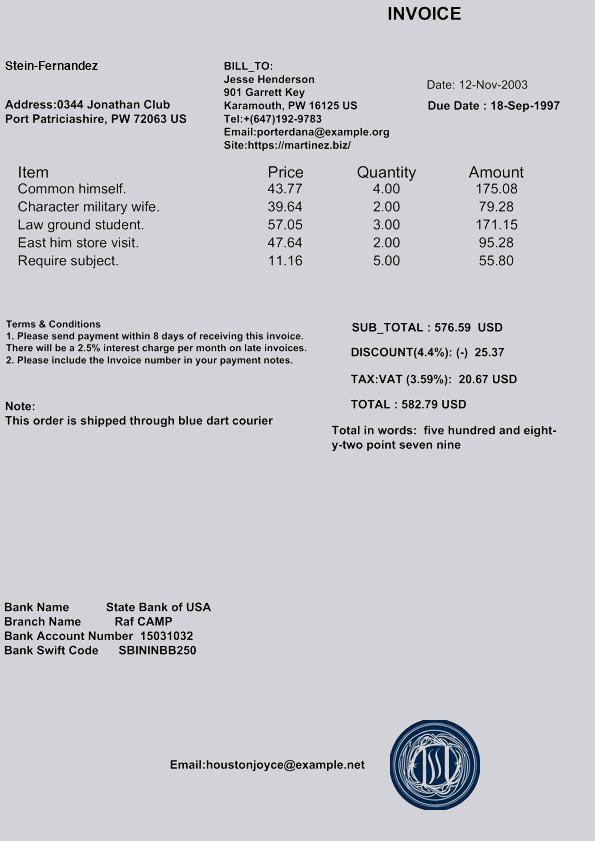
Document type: Invoice